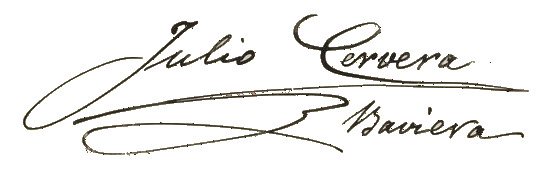
Signature of: julio cervera baviera